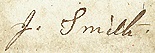
Signature of: joseph smith iii